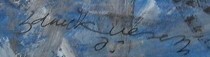
Signature of: zdeněk veselý